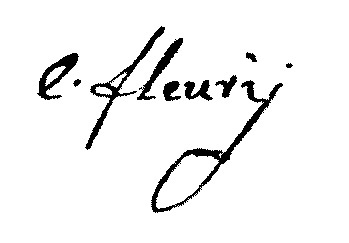
Signature of: celestin sulpice fleury